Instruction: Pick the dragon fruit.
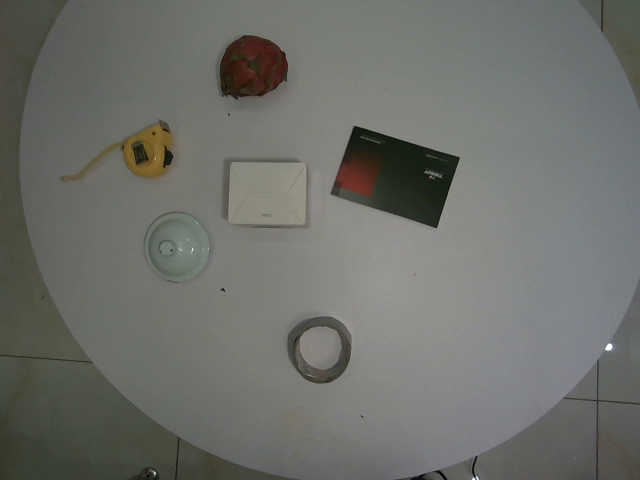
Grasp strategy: vertical